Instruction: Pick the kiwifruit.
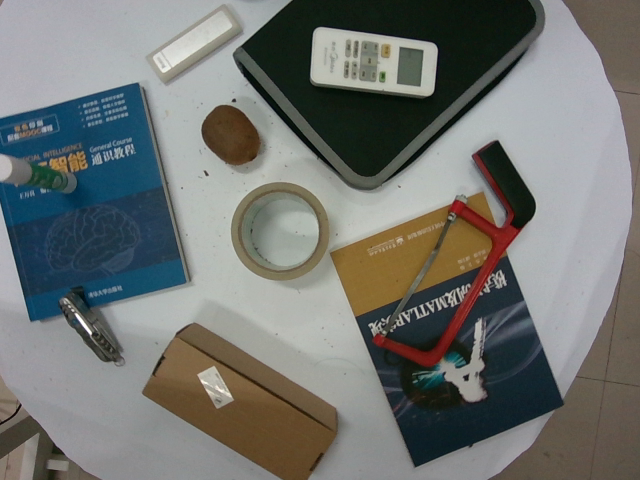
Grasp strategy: vertical